Question: How is the history relevant to the case?
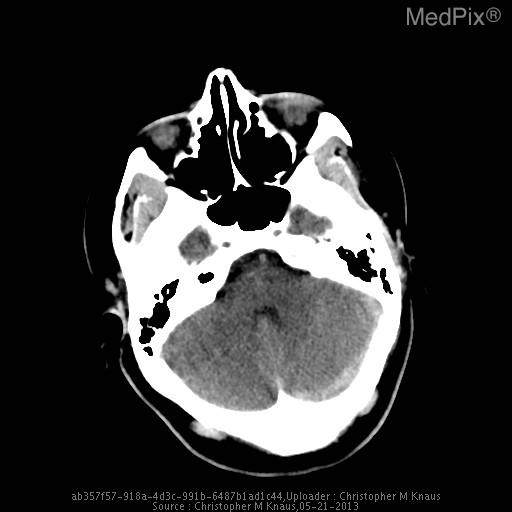
Answer: The patient's history of 17 yo girl presents with left sided facial weakness and numbness and the worst headache of her life that is rated 10/10.  The headache has been progressive for about 24 hours.  She has a history of migraine, but the patient states that her current headache does not feel like her typical migraine headache. is key in understanding the case.